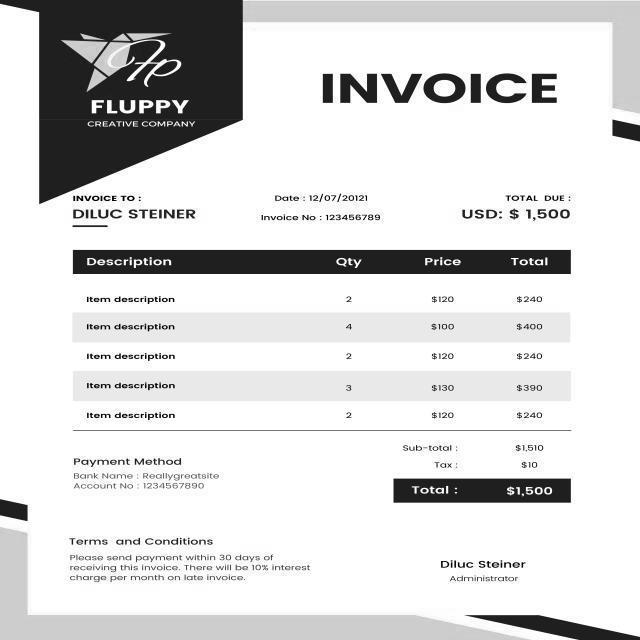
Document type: Invoice